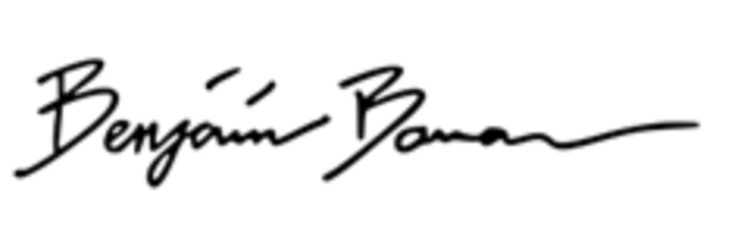
Signature of: benjamin bowman